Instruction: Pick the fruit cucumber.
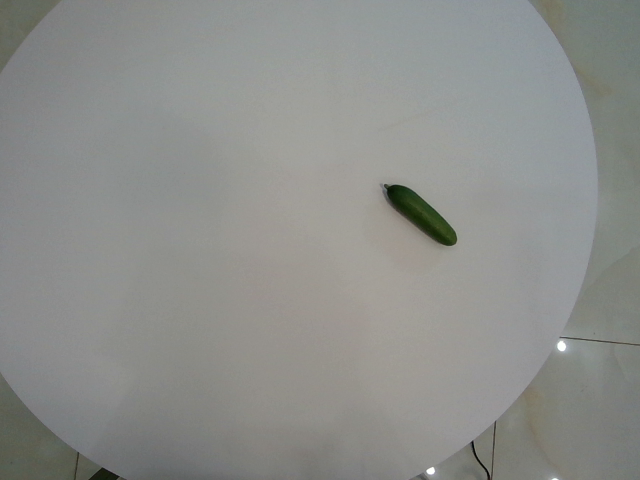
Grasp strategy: vertical